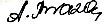
Signature of: algirdas brazauskas